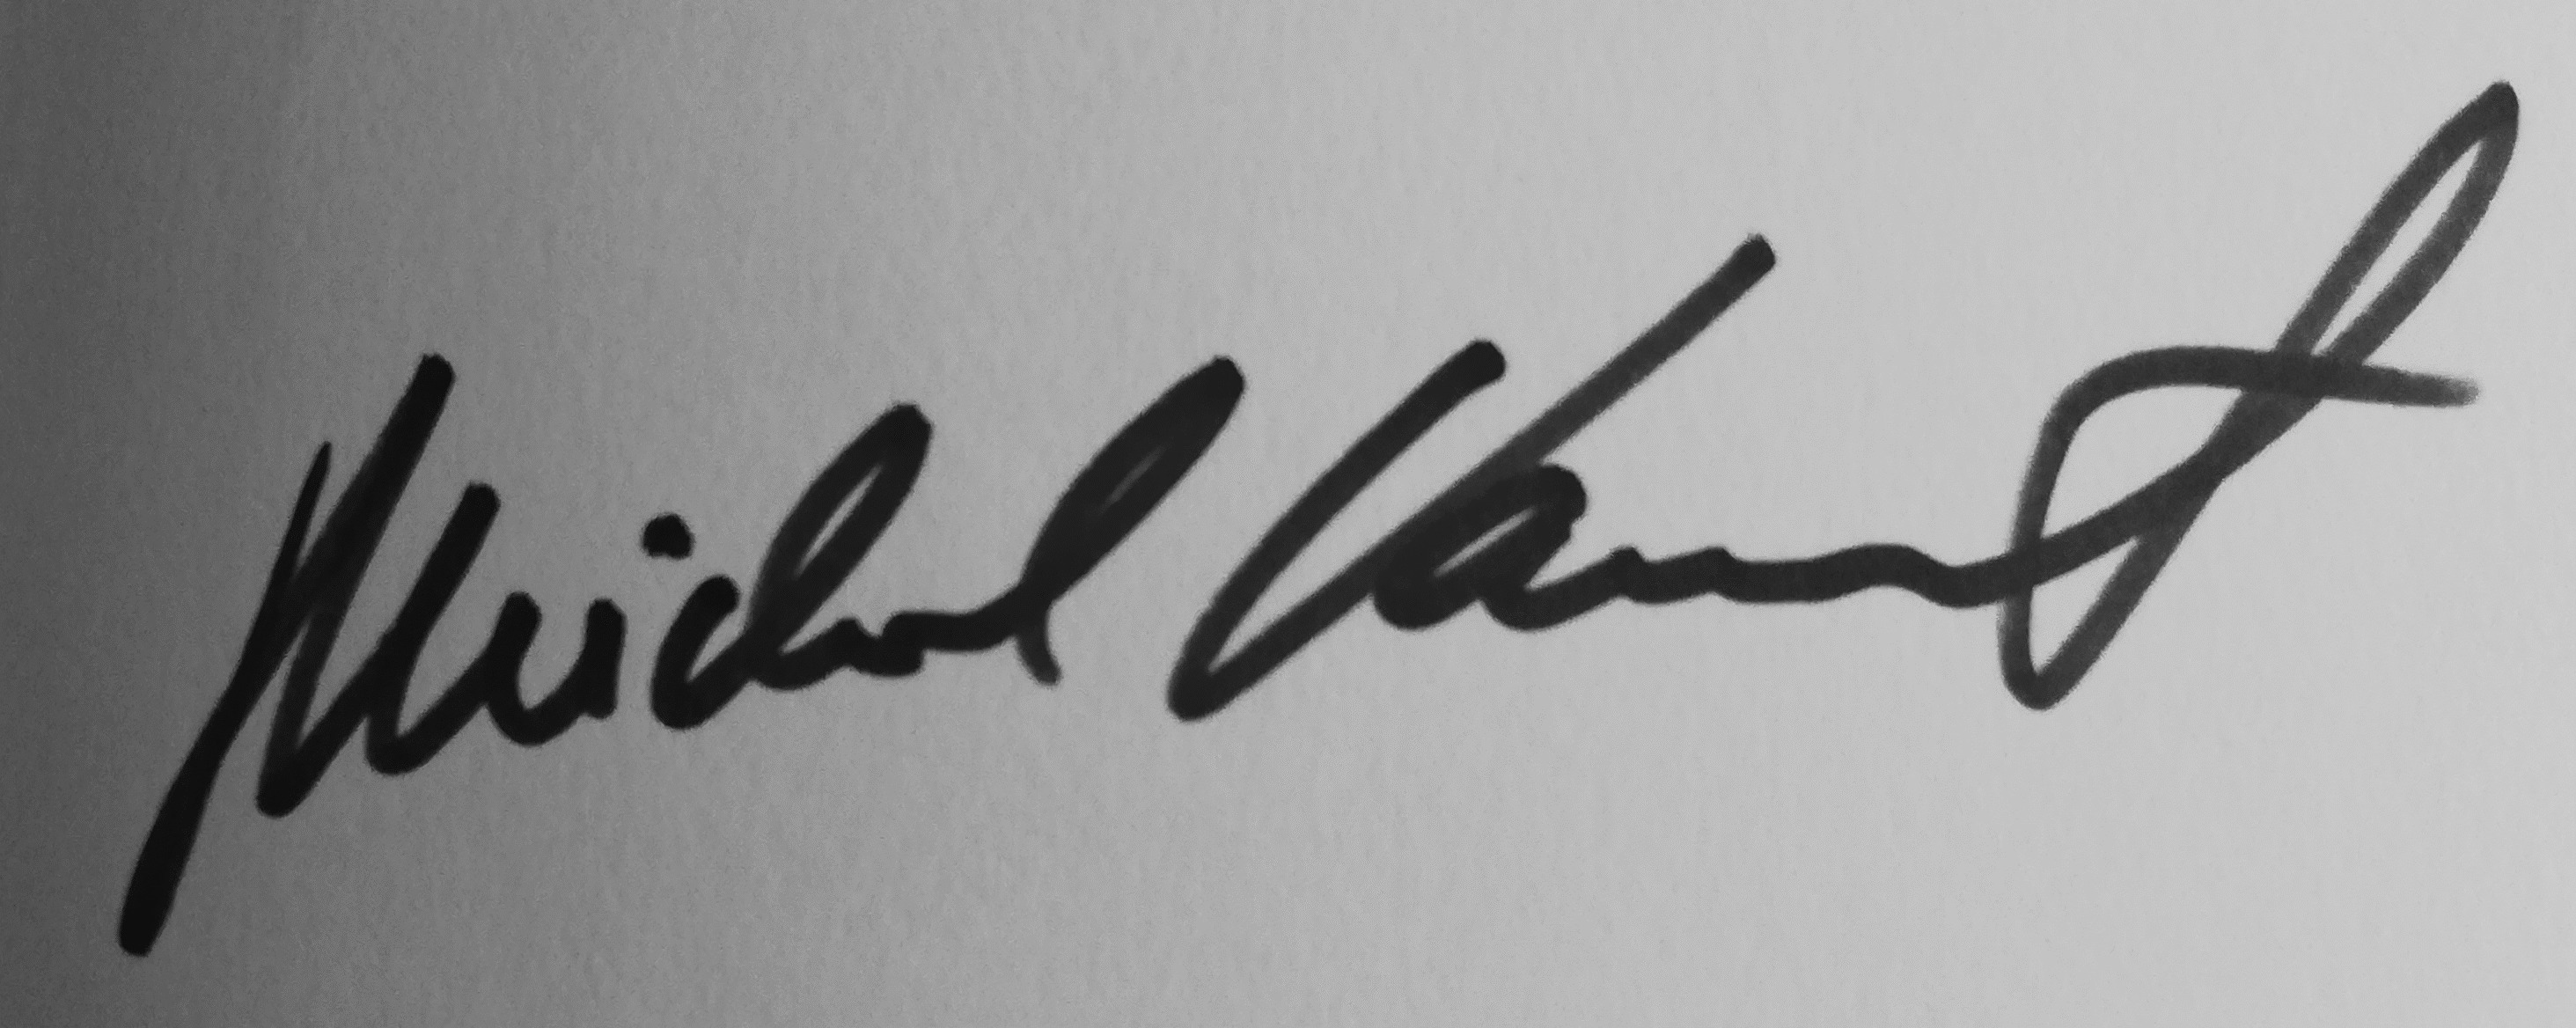
Signature of: michal vaněček